Question: Explain the disease:
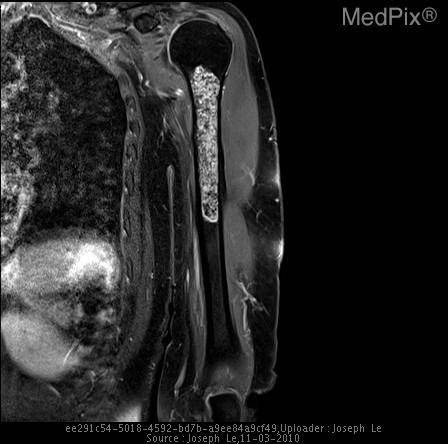
Answer: The disease is discussed as: A benign neoplasm composed of ectopic cartilage rests that have migrated into bones’ metaphysis from the growth plate. Enchondromas are usually singular, but multiple lesions may occur in enchondromatosis syndromes such as Ollier’s, Maffucci’s and metachondromatosis.  Enchondromas are a benign finding seen incidentally on plain radiographs MRI, and/or CT while investigating other pathology.

Typically, patients are 20-40 years old when the tumor is identified.  The patient with any of the enchondromatosis syndromes is typically younger when the first lesion is identified. There is no gender or racial predilection.

In the United States, enchondromas account for 12-14% of benign bone neoplasms and 3-10% of osseous neoplasms in general. They are most commonly found in the diaphyses of the hands and feet, and less commonly in the femur, humerus, or tibia.  Enchondromas present as small (<5 cm) lytic masses which have a pattern of lobulated arcs and rings indicative of their chondroid matrix.  When found in the larger bones, they are usually metaphyseal, centrally located and can have a sclerotic margin.

Frequently plain radiographs are adequate to identify and diagnose enchondromas.  Occasionally, further imaging such as CT or MRI may be required to offer a more complete picture of the bone surrounding the tumor.  Bone scans are usually ineffective in the diagnosis of enchondromas as typical findings of mildly increased uptake are non-specific.

Enchondromas are benign but can cause pathologic fractures or can rarely progress to chondrosarcoma. This malignant transformation is of concern due to the destructive changes which occur in high grade tumors as well as the 5 year survival rate which is as low as 15% in high grade tumors.

Tumors found in the hands and feet have a virtually negligible transformation rate while those seen in the long and flat bones should be monitored more closely for transformation. Transformation to malignancy occurs much more frequently in patients with enchondromatosis.

The following radiographic changes are suggestive of this transformation to chondrosarcoma:
• 	Scalloping of the inner surface of the bone
• 	Thickening of the bone cortex
• 	Reactive bone growth on the outer surface of the bone
• 	Erosion surrounded by reactive bone
• 	Noticeable growth in the bony erosion
• 	MRI may identify cortical extension and extension to the soft tissue mass.

With the exception of enlarged digits when hands and feet are involved, physical exam of the patient with an enchondroma is usually unremarkable. Pain found on exam is attributable to either adjacent but non-related pathology, pathologic fracture resulting from the enchondroma, or should raise the clinical suspicion for progression to chondrosarcoma.

Differential diagnosis varies depending on whether calcifications are present.  In cases in which they are, bone infarct which may exhibit a serpiginous lining and low grade chondrosarcoma must be considered.  If the lesion is purely lytic, however, non-ossifying fibroma, simple bone cyst, fibrous dysplasia, eosinophilic granuloma, and clear cell chondrosarcoma should be considered.
When considering these diagnoses, the following factors are each used to rule out the diagnosis in question:
• 	Non-ossifying fibroma – usually cortically based, enchondromas are medullary based
• 	Simple bone cyst – usually seen before age 20
• 	Eosinophilic granuloma – also seen commonly in patients before age 20
• 	Fibrous dysplasia – has a ground glass appearance on imaging
• 	Clear cell chondrosarcoma – epiphyseally based, with extension into the metaphysis usually seen on MR

When asymptomatic, treatment of enchondromas consists of observation.  In the patient in whom a pathologic fracture has occurred, the fracture is usually allowed to heal, followed by curettage and filling of the cavity with bone fragments or cement.